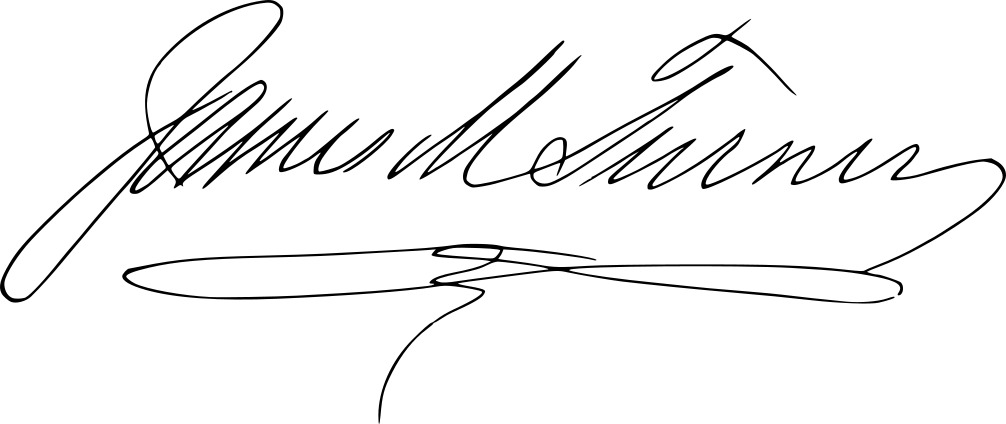
Signature of: james munroe turner